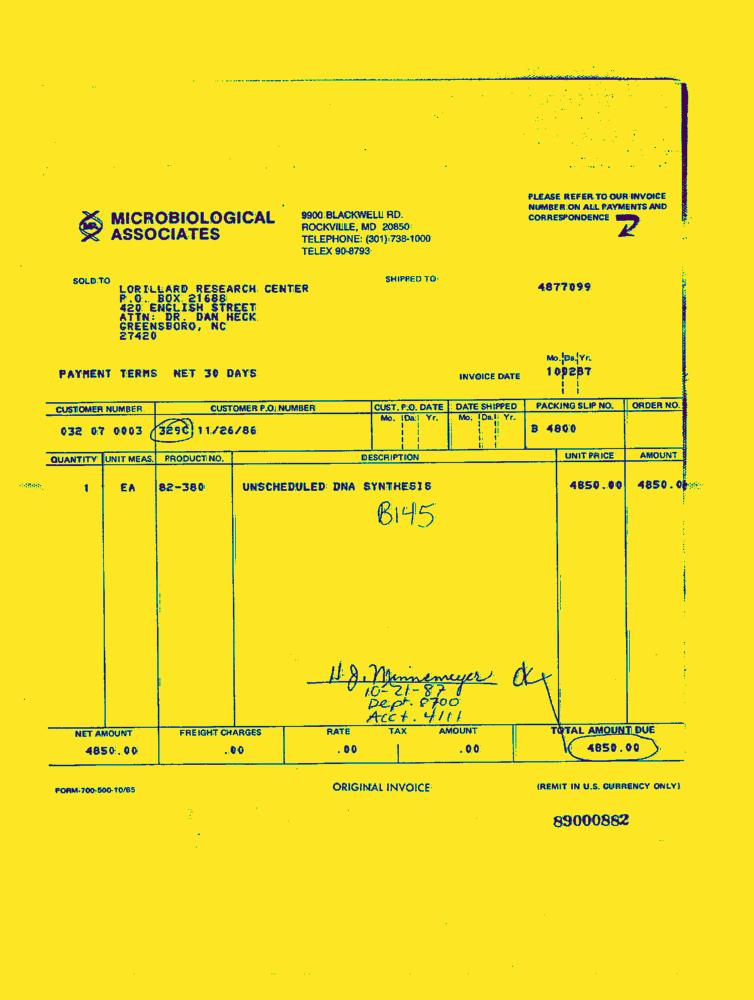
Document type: Invoice-Doc